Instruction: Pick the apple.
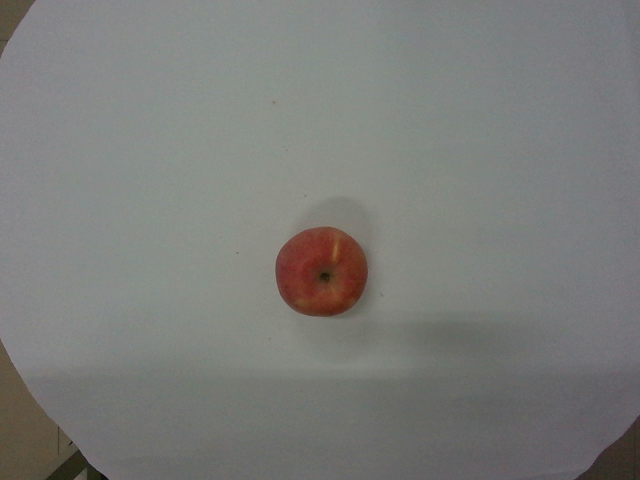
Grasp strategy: vertical